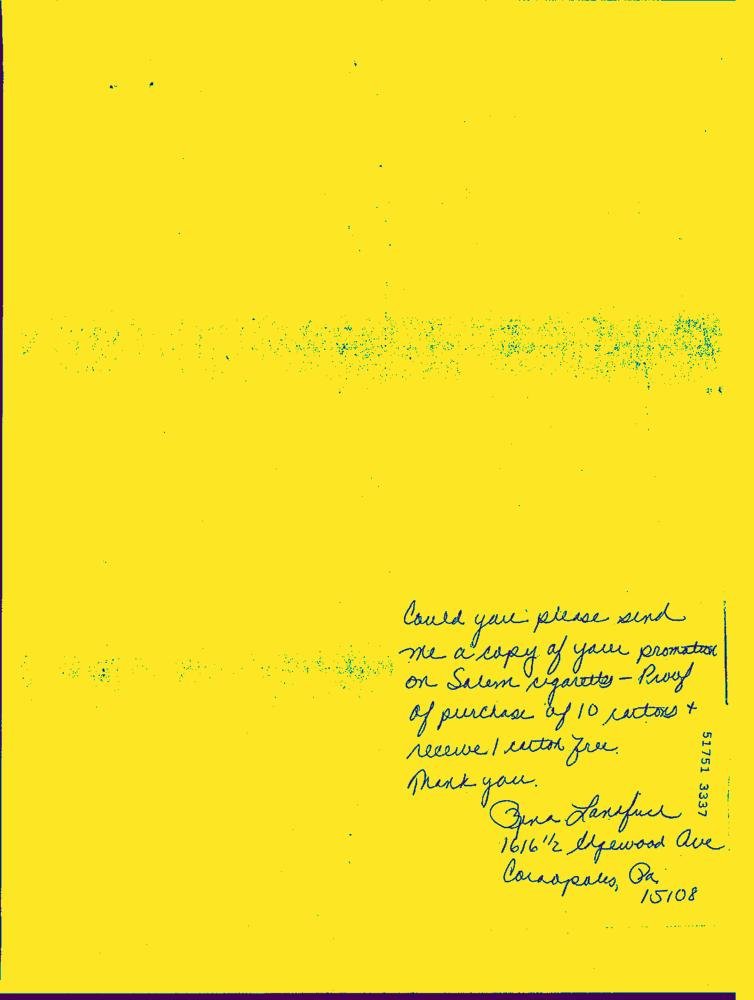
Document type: Hand-Written